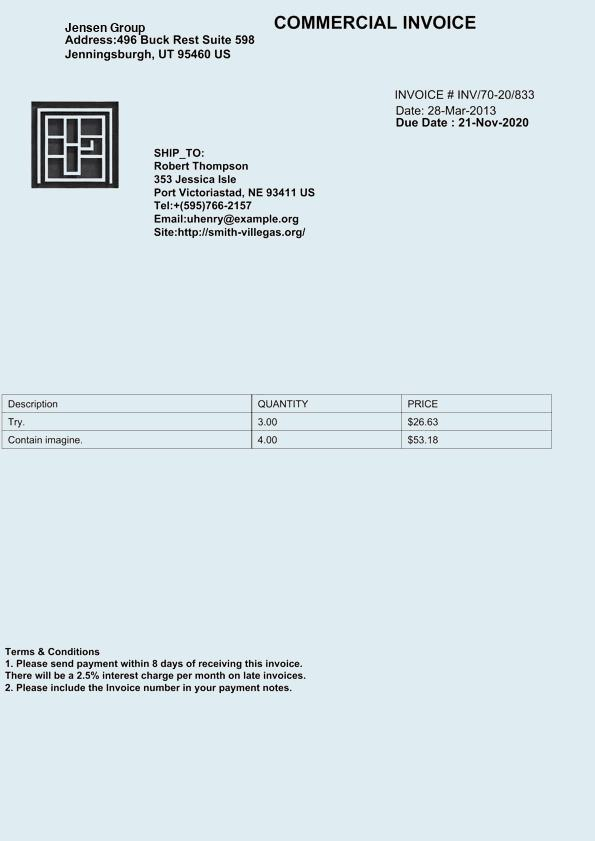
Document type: Invoice